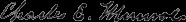
Signature of: charles edward munroe